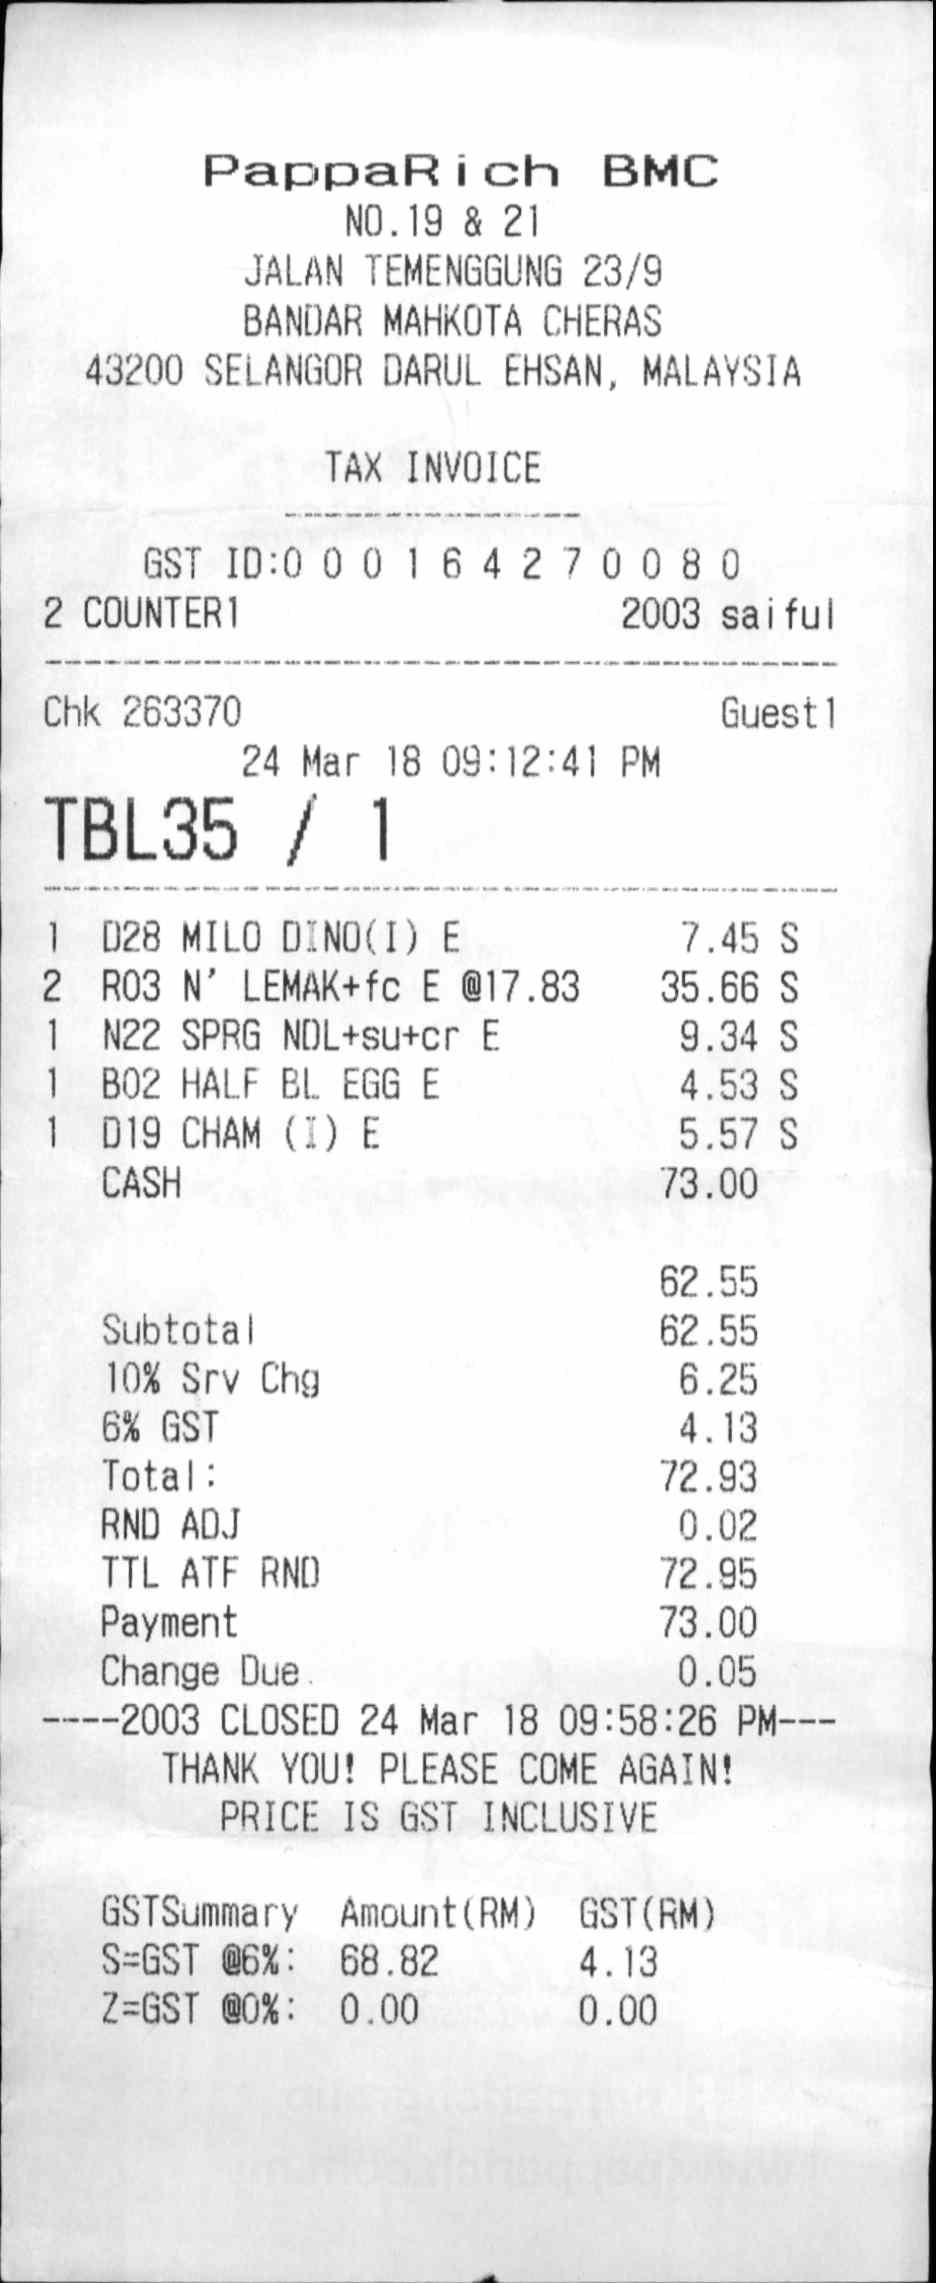
PAPPARICH BMC
NO.19 & 21
JALAN TEMENGGUNG 23/9
BANDAR MAHKOTA CHERAS
43200 SELANGOR DARUL EHSAN, MALAYSIA
TAX INVOICE
GST ID:000164270080
2 COUNTERI
2003 SAI FUL
CHK 263370
24 MAR 18 09:12:41 PM
TBL35 / 1
1 D28 MILO DINO (I) E
7.45 S
2 R03 N'LEMAK+FC E @17.83
35.66 S
1 N22 SPRG NDL+SU+CR E
9.34 S
1 B02 HALF BL EGG E
4.53 S
1 D19 CHAM (I) E
5.57 S
CASH
73.00
62.55
SUBTOTAL
62.55
10% SRV CHG
6.25
6% GST
4.13
TOTAL:
72.93
RND ADJ
0.02
TTL ATF RND
72.95
PAYMENT
73.00
CHANGE DUE
0.05
2003 CLOSED 24 MAR 18 09:58:26 PM
THANK YOU! PLEASE COME AGAIN!
PRICE IS GST INCLUSICVE
GSTSUMMARY
AMOUNT (RM)
GST (RM)
S=GST @6%:
68.82
4.13
Z=GST @0%:
0.00
0.00
GUESTL